Question: What is the main concern?
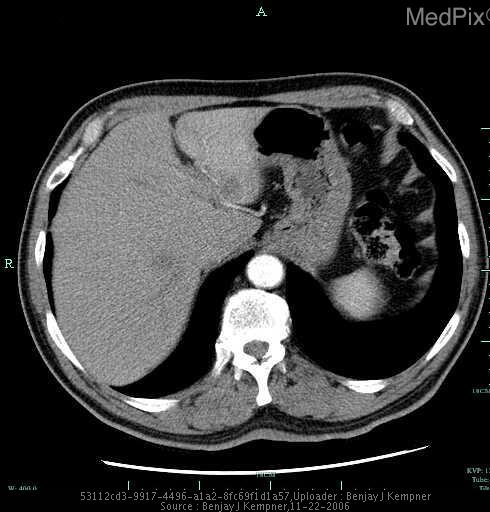
Answer: The findings suggest The first image shows a 1 x 1 cm area of hypoattnuation in the left lobe of the liver. This was the image taken when the patient presented with his abdominal complaints. His symptoms resolved and he failed to follow up. The second and third images are from a year later. They show a left hepatic lobe mass that has diminished attenuation and heterogeneous enhancement.  The mass measures approximately 4 x 4cm and there is intrahepatic ductal dilatation distal to the mass lesion. This image taken after the patient initially presented with abdominal complaints shows a 1 x 1 hypoattenuated area in the left lobe of the liver.. The patient might have a history of 69 year old male with remote history of Colon Cancer status post total colectomy 9 years ago presents with unintentional weight loss and vague abdominal pain. Patient Currently smokes 1/2 pack/day.

Past Medical history notable for:
Diabetes Mellitus Type 2,
Hypertension,
Atrial Fibrillation.